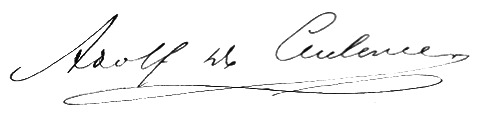
Signature of: adolphe de ceuleneer